Question: What is the suspected problem?
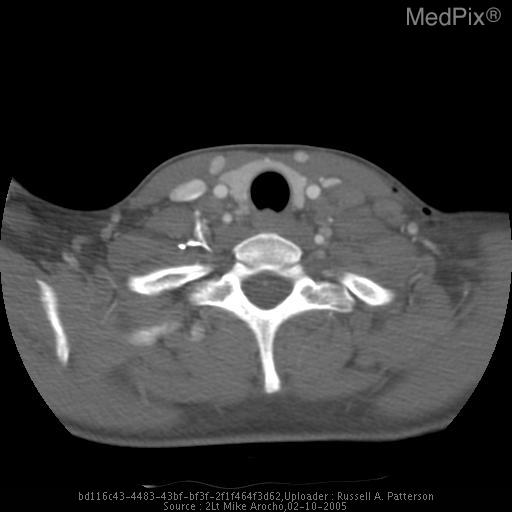
Answer: The findings suggest •  CXR: Enlargement of the right paratracheal stripe (8mm).
•  CT, neck:  2.4 x 2.4 cm mediastinal mass (enlarged lymph node). CT Slice Image (Axial)- enlarged lymph nodes both sides of neck. The patient might have a history of 27 yr old woman with c/o lymphadenopathy and fatigue for several months.